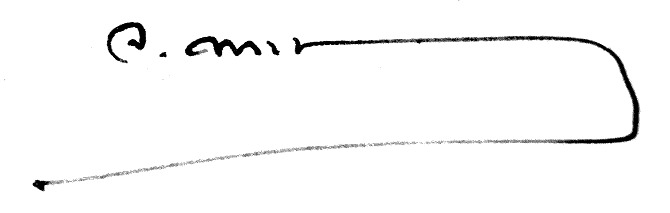
Signature of: pierre moitessier